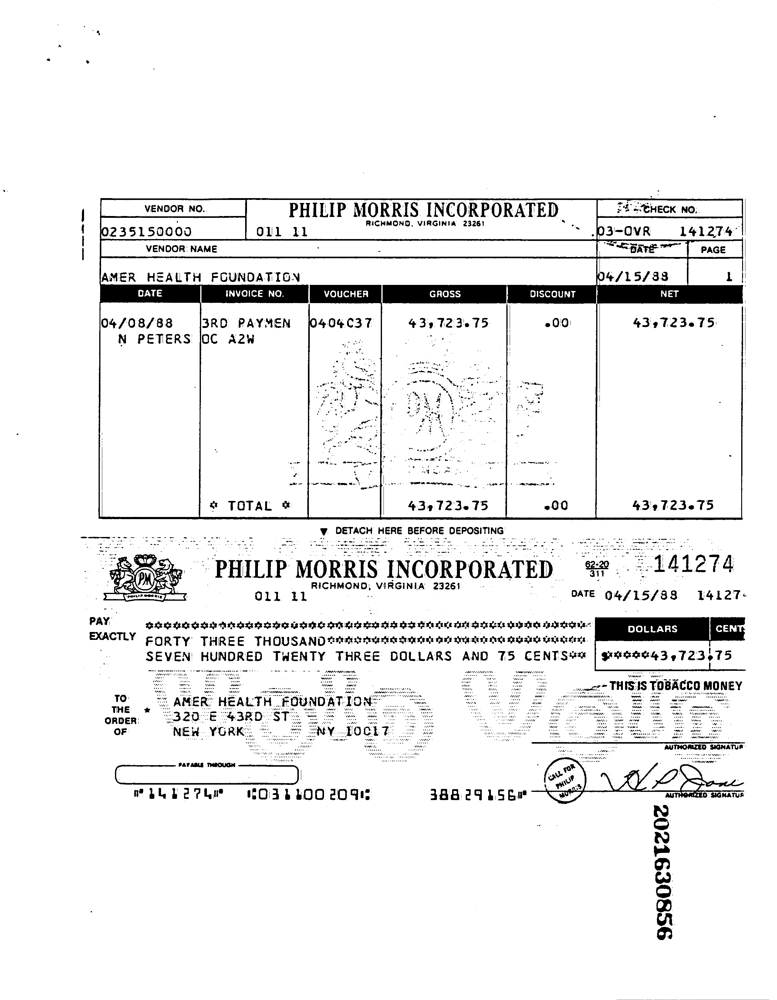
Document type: Invoice